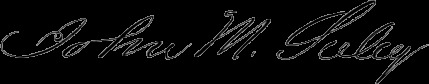
Signature of: john mark seeley